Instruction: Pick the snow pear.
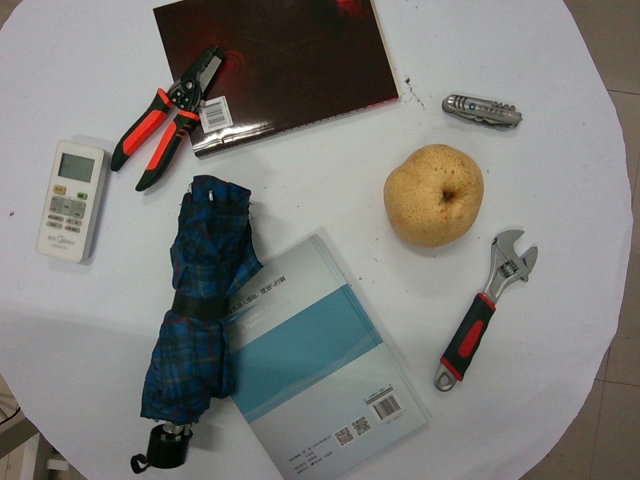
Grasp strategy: vertical